Question: What do the imaging results show?
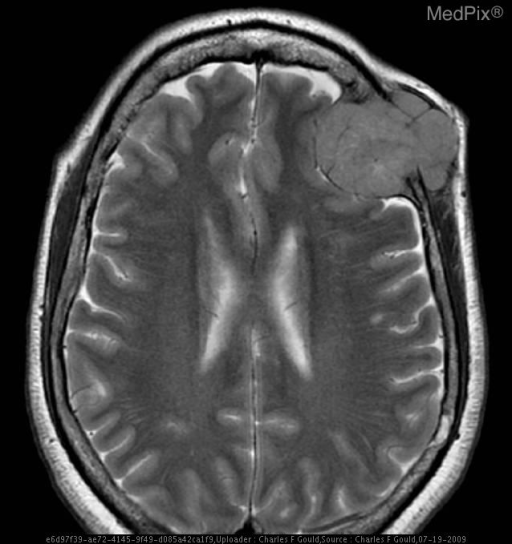
Answer: The imaging shows Plain radiograph (skull): Multiple “punched-out” lytic lesions are seen throughout the calvarium.
A large lytic lesion at the vertex disrupts both the inner and outer table.

T1 Sag: Large expansile mass lesion which is hypointense to bone marrow extending intracranially from the frontal clavarium.

T1 Cor:  Large expansile mass lesion which is hypointense to bone marrow extending intracranially from the frontal clavarium.

T1 Ax +C: Enhancing expansile mass lesion extending intracranially and superficially from the calvarium.

T1 Cor +C: Enhancing expansile mass lesion extending intracranially and superficially from the calvarium.

T2 Ax: Expansile mass which is isointense to bone marrow extending both intracranially and superficially from the calvarium. Expansile mass which is isointense to bone marrow extending both intracranially and superficially from the calvarium..